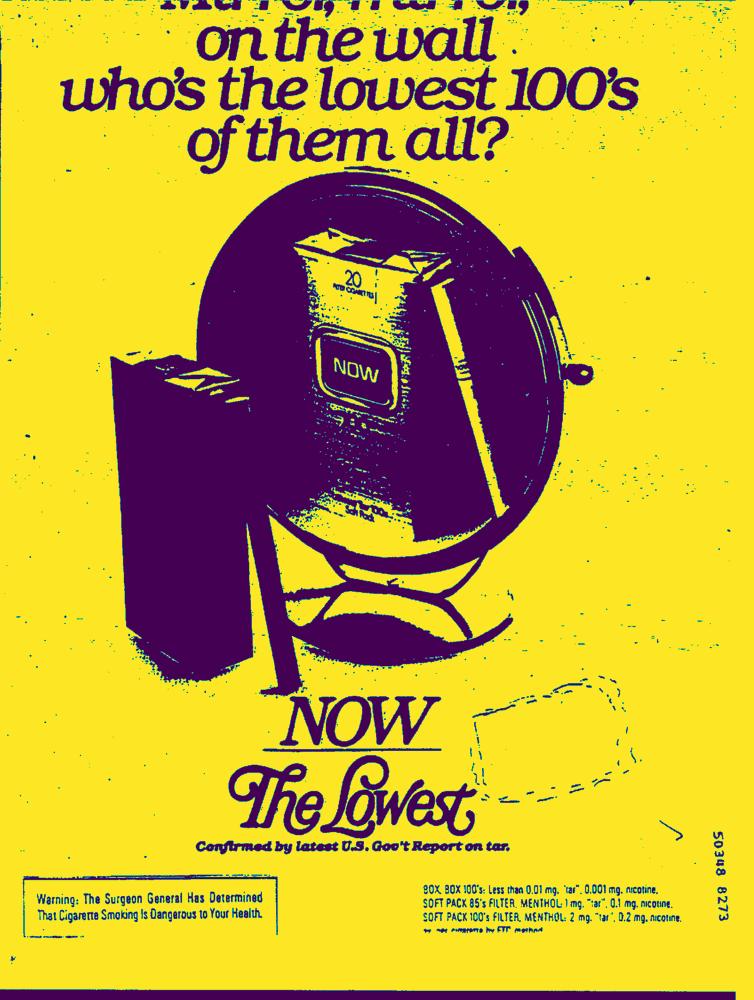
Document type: AD